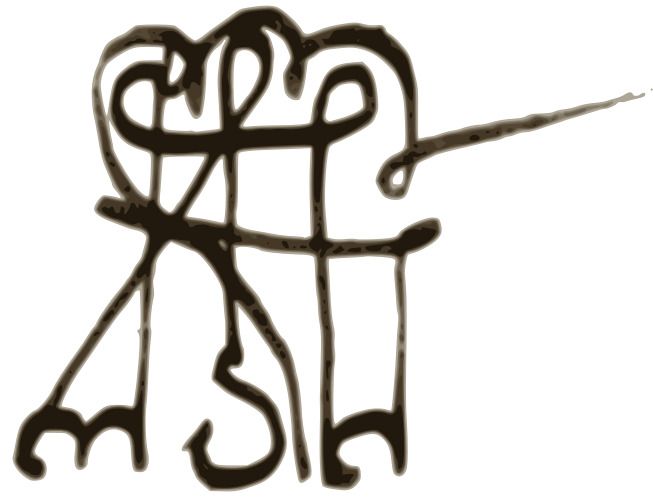
Signature of: archil of imereti